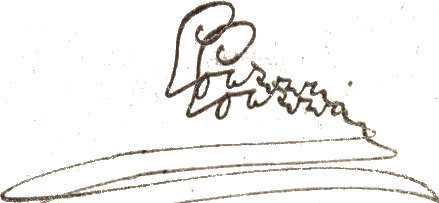
Signature of: georg christian prince of lobkowicz